Question: What are the imaging findings?
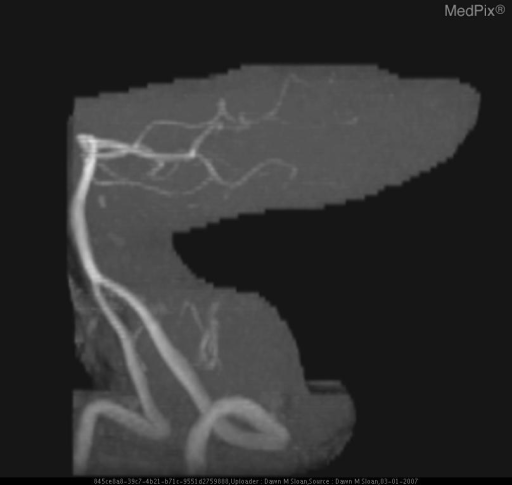
Answer: The imaging shows • CT on HD#1 demonstrated no evidence of infarction, inflammation, or bleeding.
• CT on HD#3 showed a change in density in areas of the left cerebellum
• MRI/MRA of the head and brain on HD#4 demonstrated subacute L PICA territory infarcts and normal intracranial MRA.
• MRI/MRA of the neck on HD#5 demonstrated no dissection, aneurysm or focal stenosis of the vertebral arteries. The vertebral and basilar arteries are clearly seen without dissection, narrowing, or blockage. There may be an area of decreased filling in the L PICA, but it is not obvious..